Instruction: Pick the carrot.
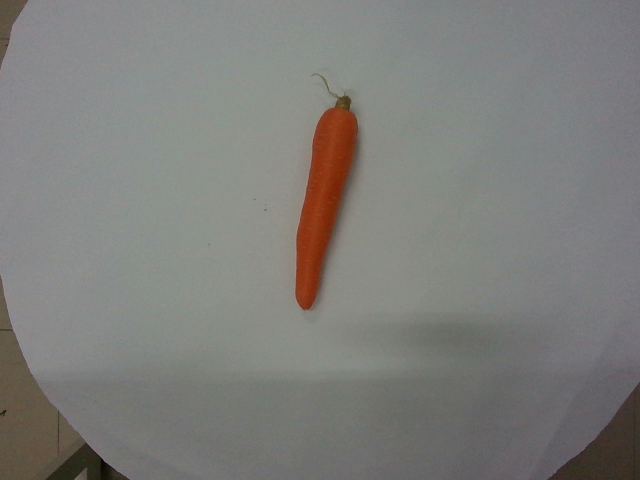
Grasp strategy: vertical